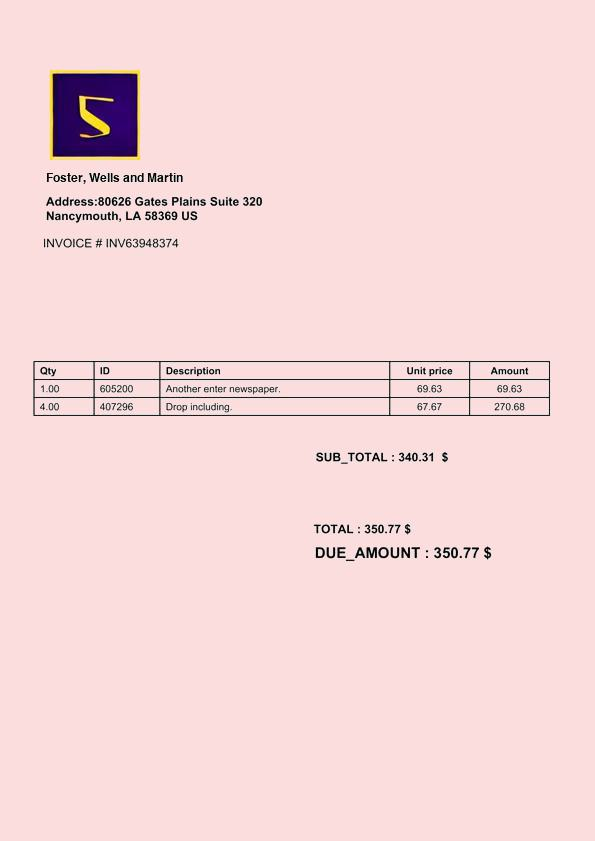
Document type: Invoice